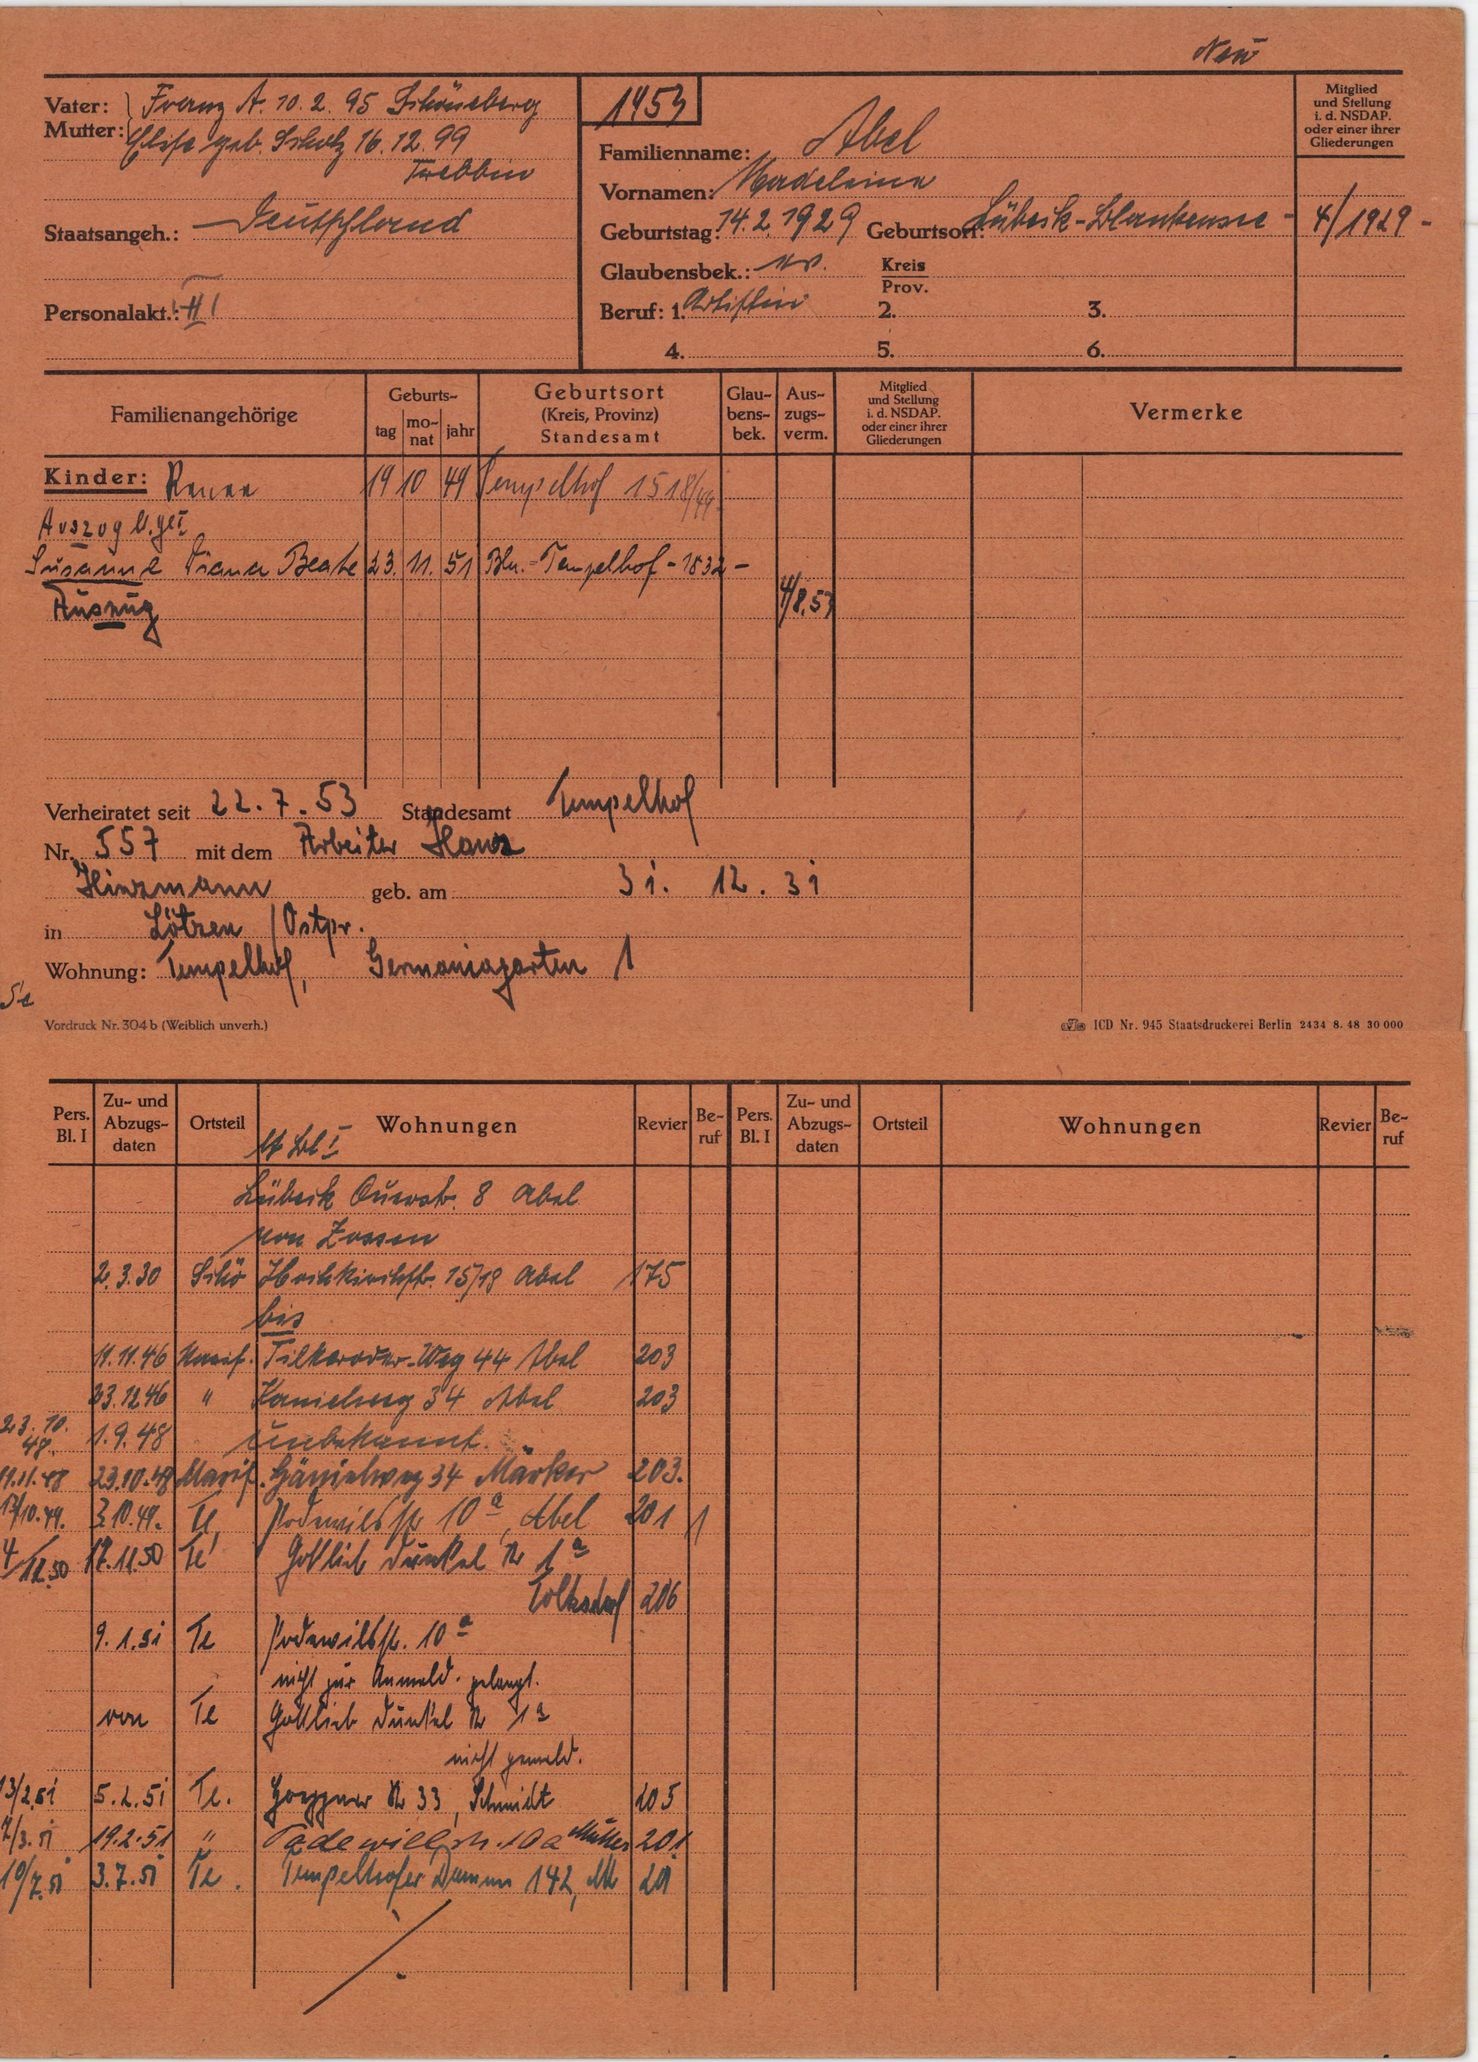
Abel